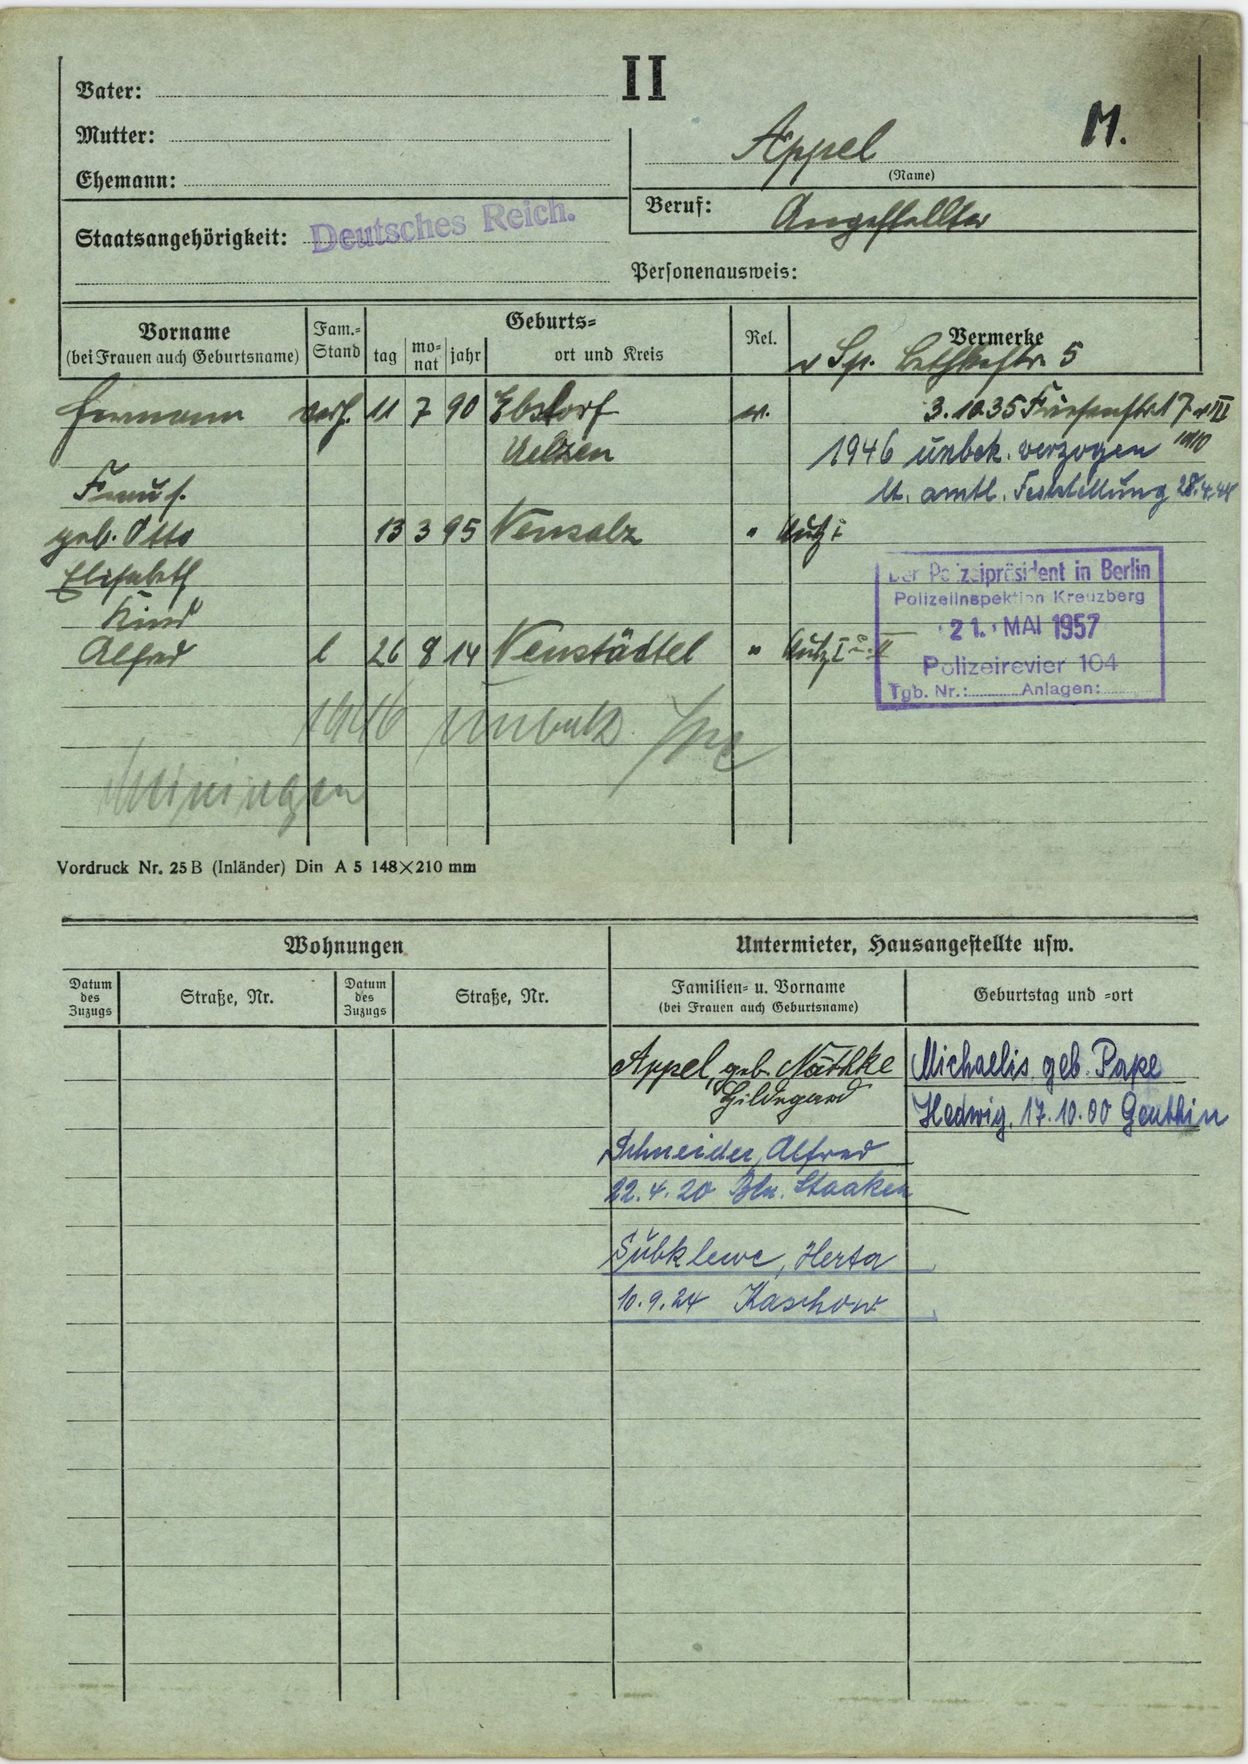
Appel